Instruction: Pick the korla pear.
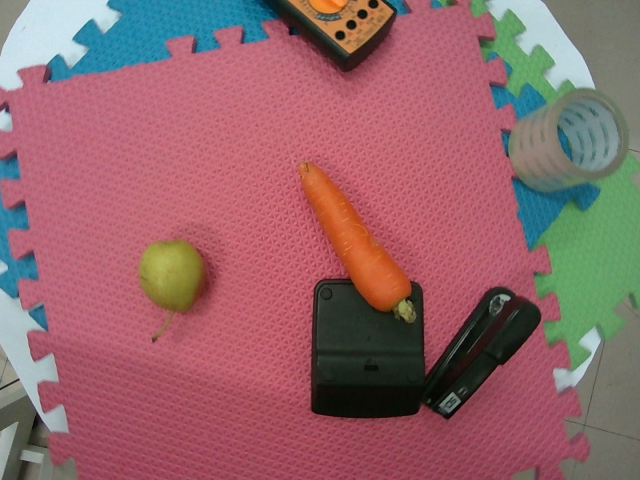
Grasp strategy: vertical